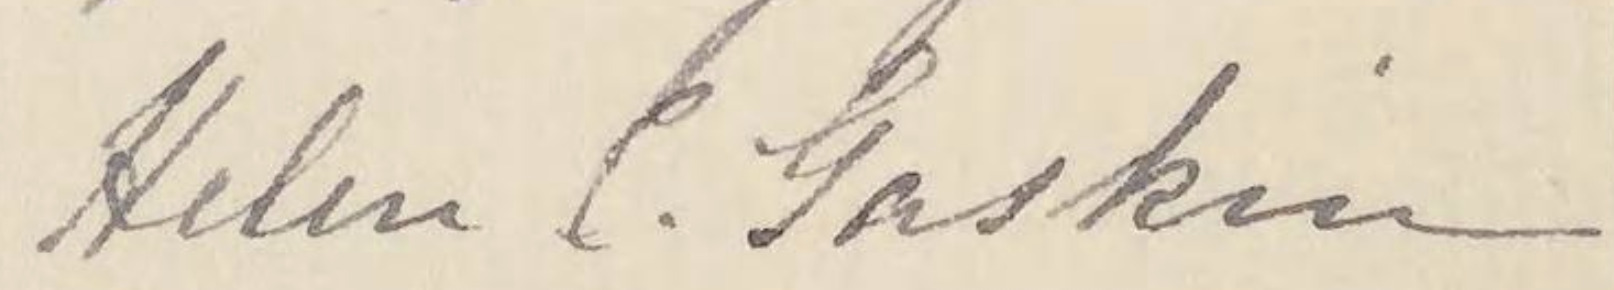
Signature of: helena c gaskin